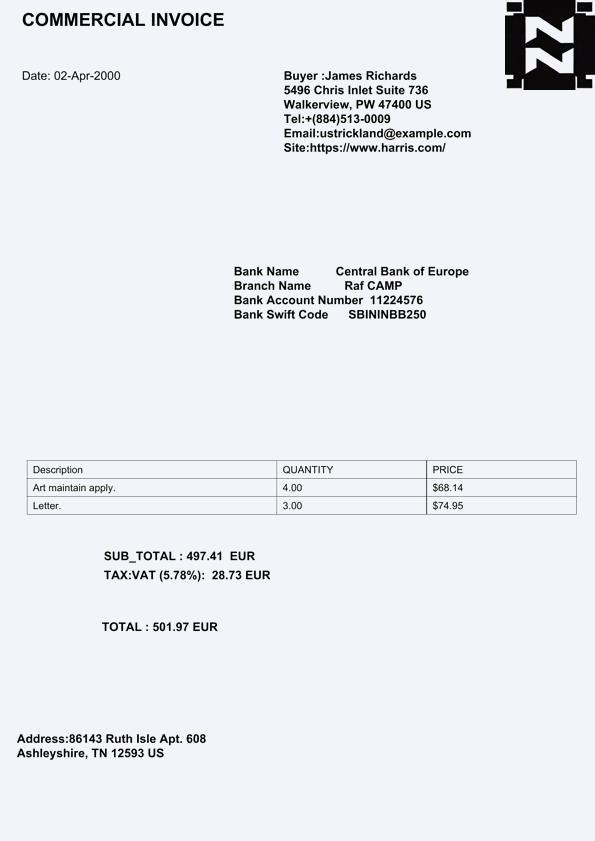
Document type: Invoice